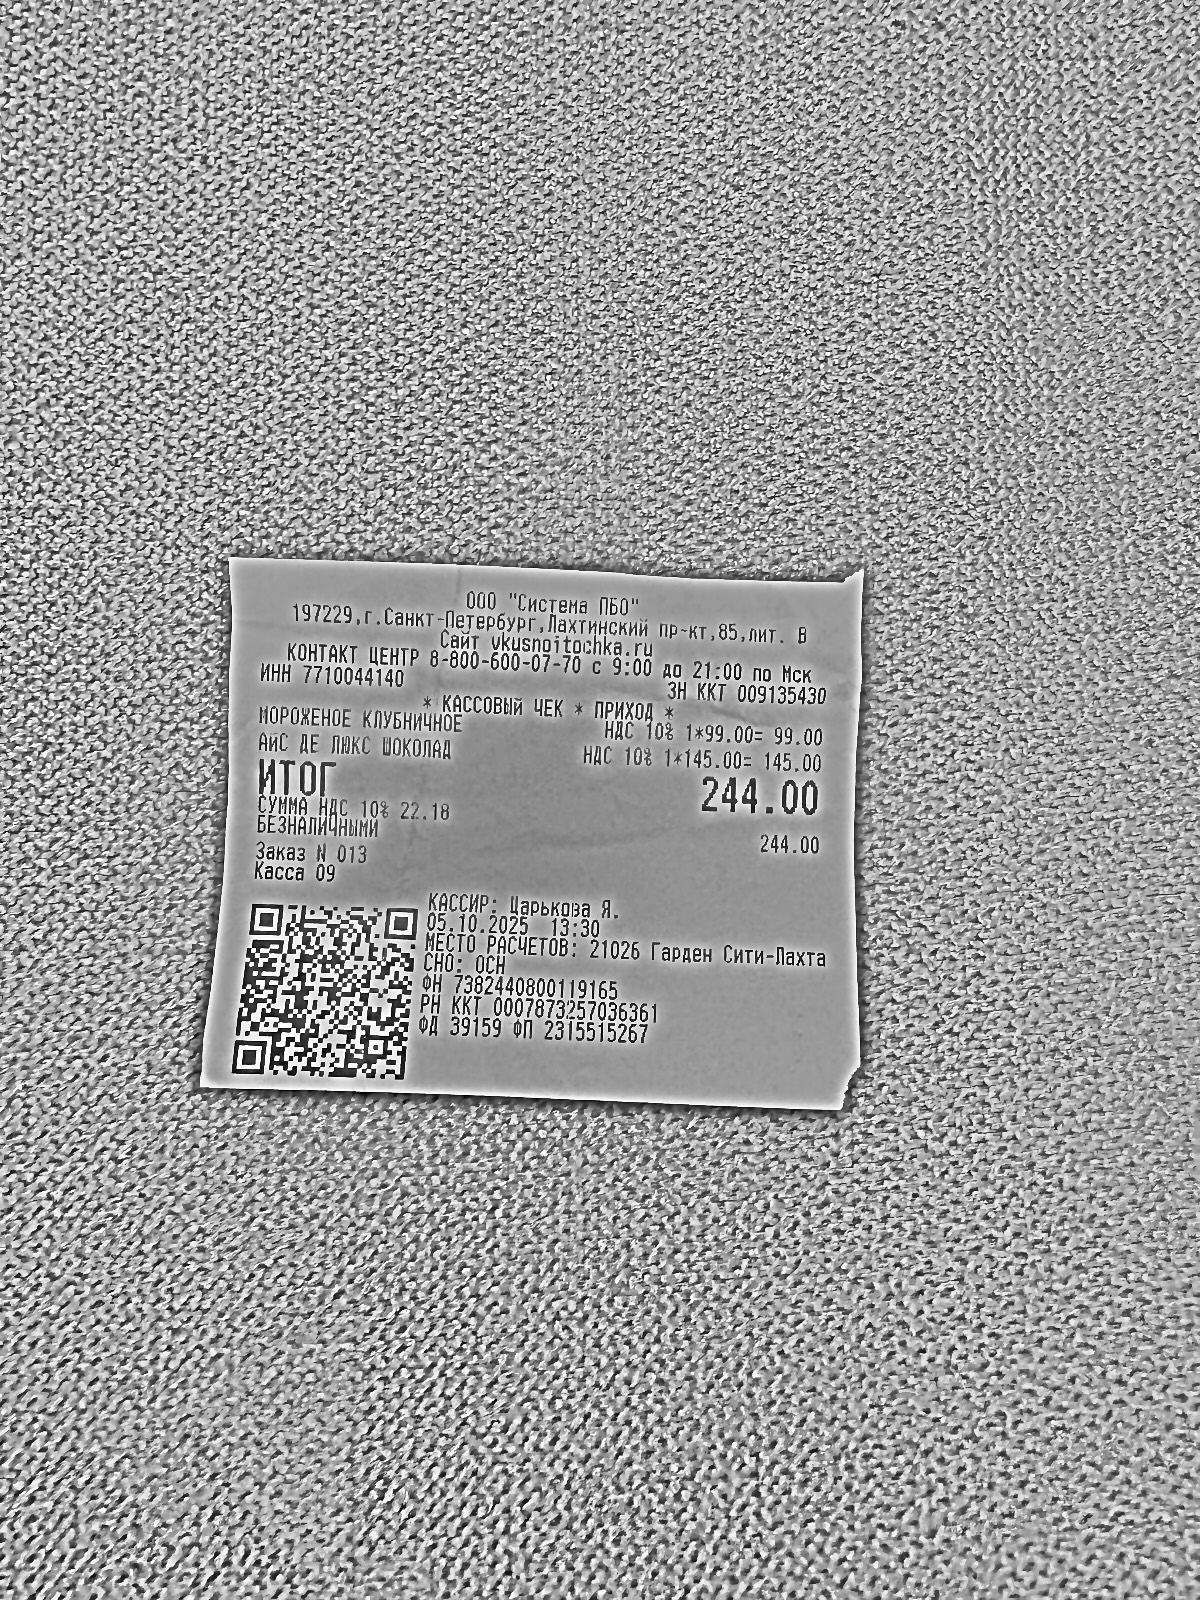
Продавец: ООО "Система ПБО"
ИНН: 7710044140
Дата: 05.10.2025
Товары: МОРОЖЕНОЕ КЛУБНИЧНОЕ; АЙС ДЕ ЛЮКС ШОКОЛАД
Количество: 1.000; 1.000
Цена: 99.00; 145.00
Сумма: 99.00; 145.00
Итого: 244.00